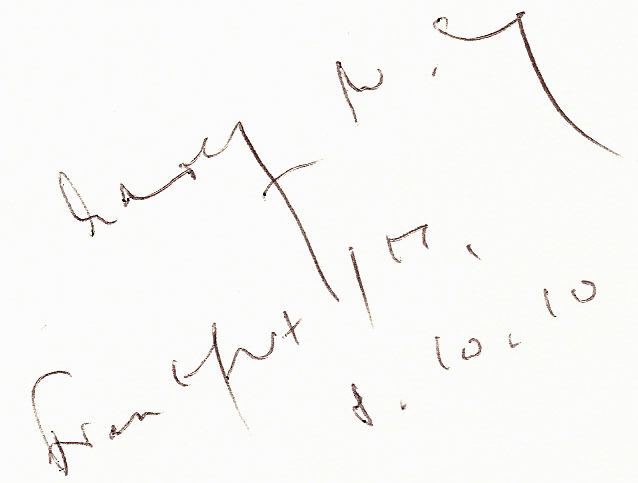
Signature of: adolf muschg